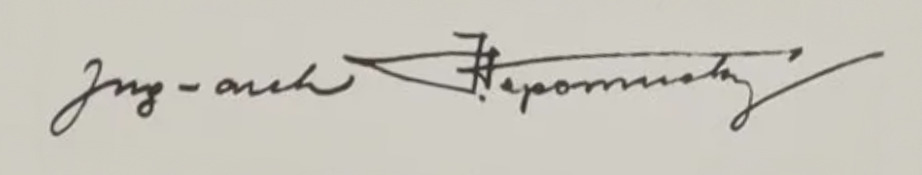
Signature of: jan nepomucký